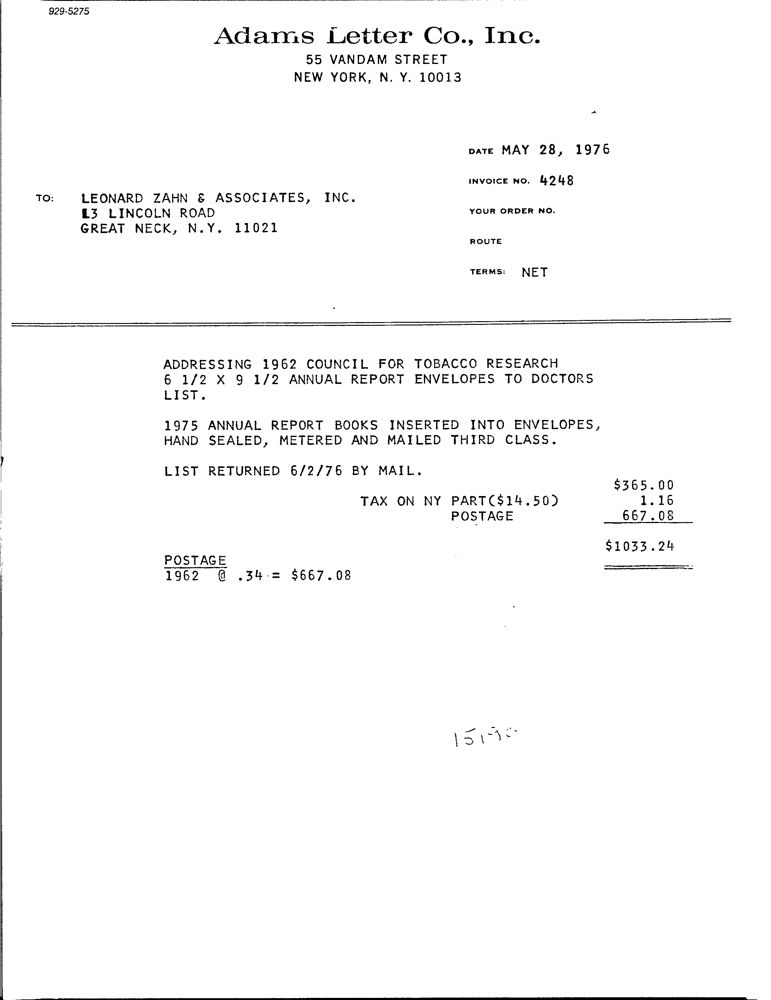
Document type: Invoice